Question: What is the filing due date as per the document?
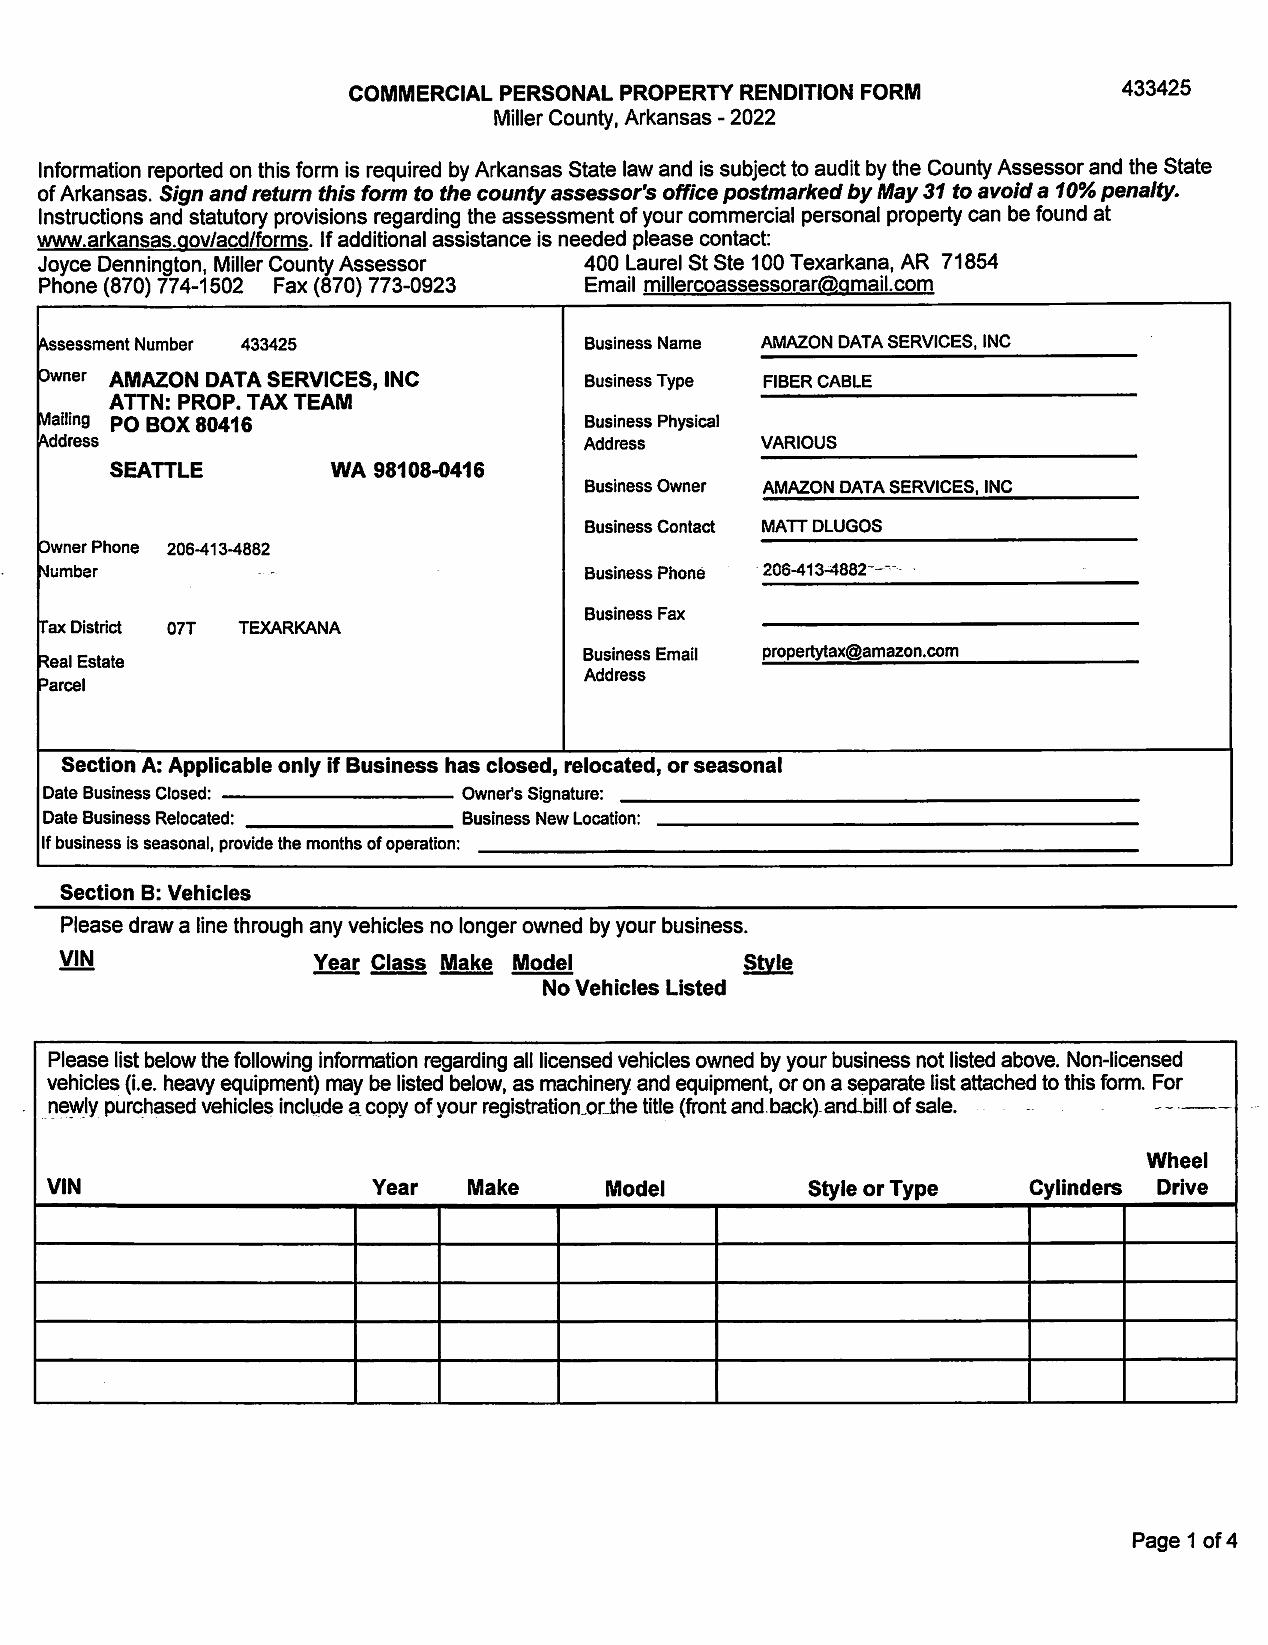
Answer: "31-May"